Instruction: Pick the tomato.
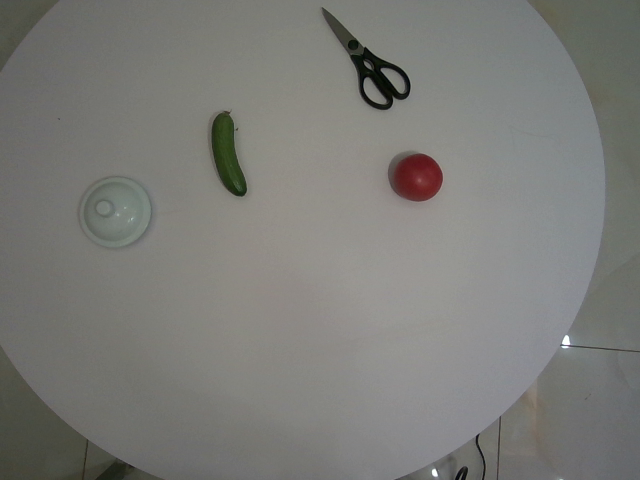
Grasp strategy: vertical